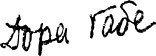
Signature of: dora gabe